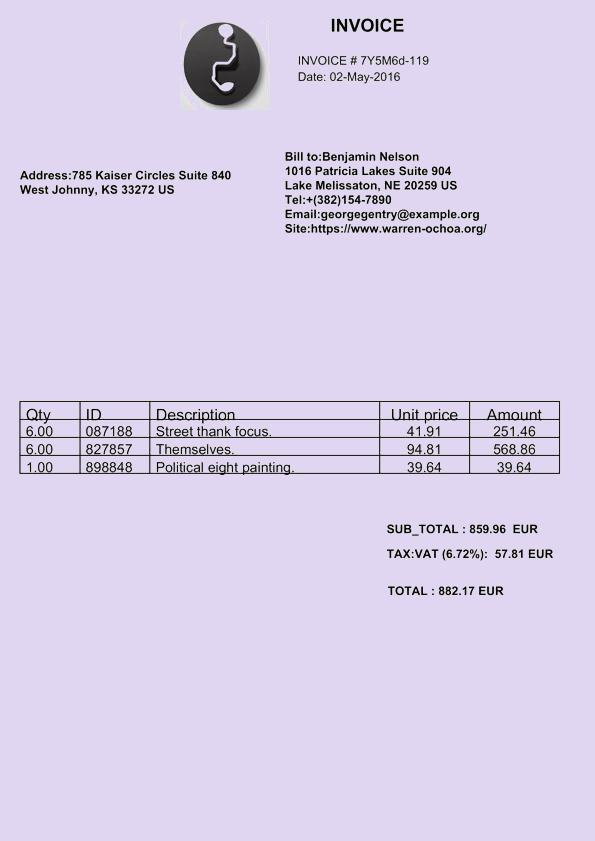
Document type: Invoice